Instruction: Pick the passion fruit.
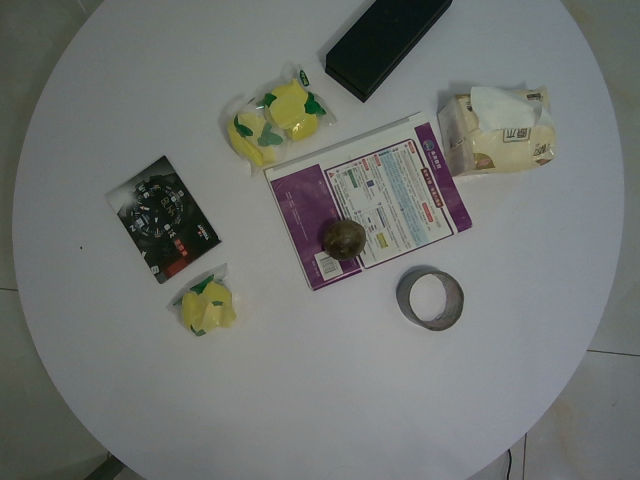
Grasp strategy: vertical